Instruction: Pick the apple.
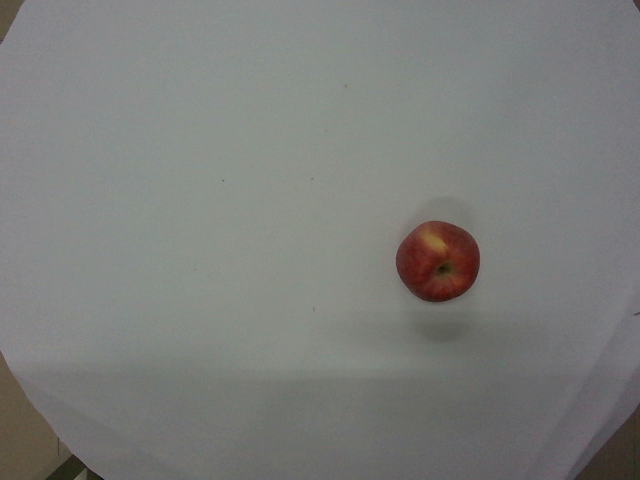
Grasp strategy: vertical